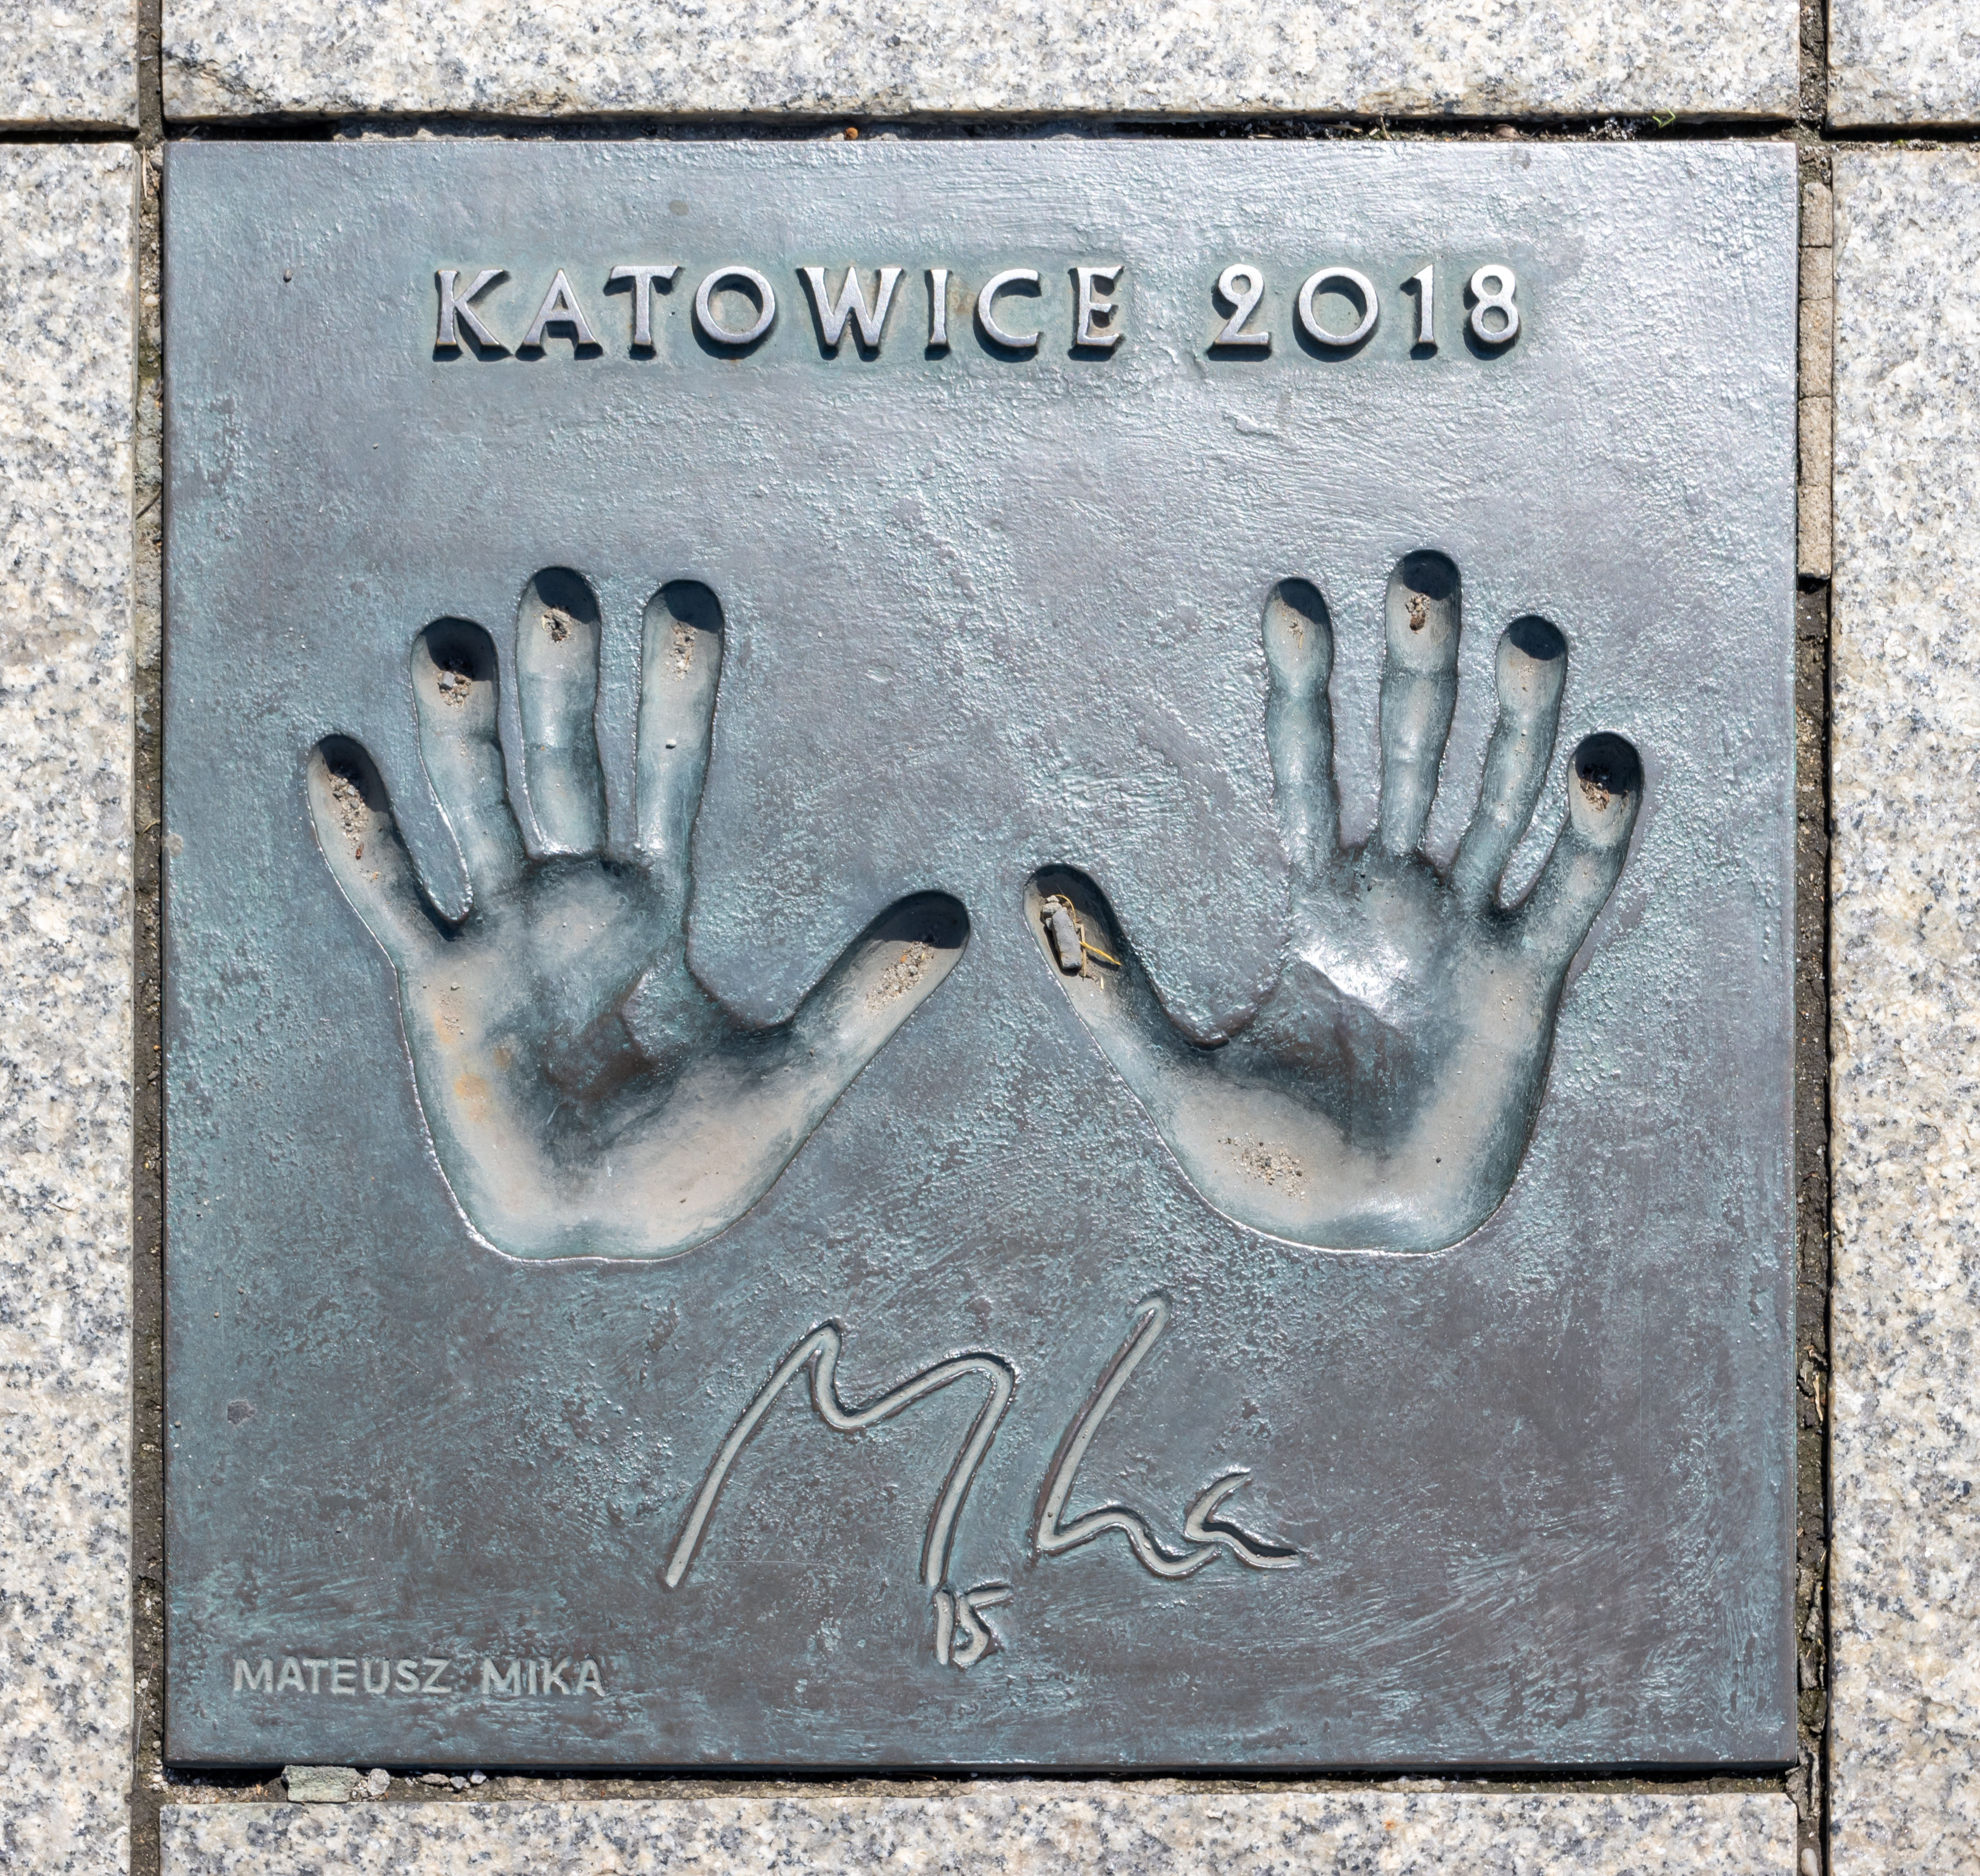
Signature of: mateusz mika